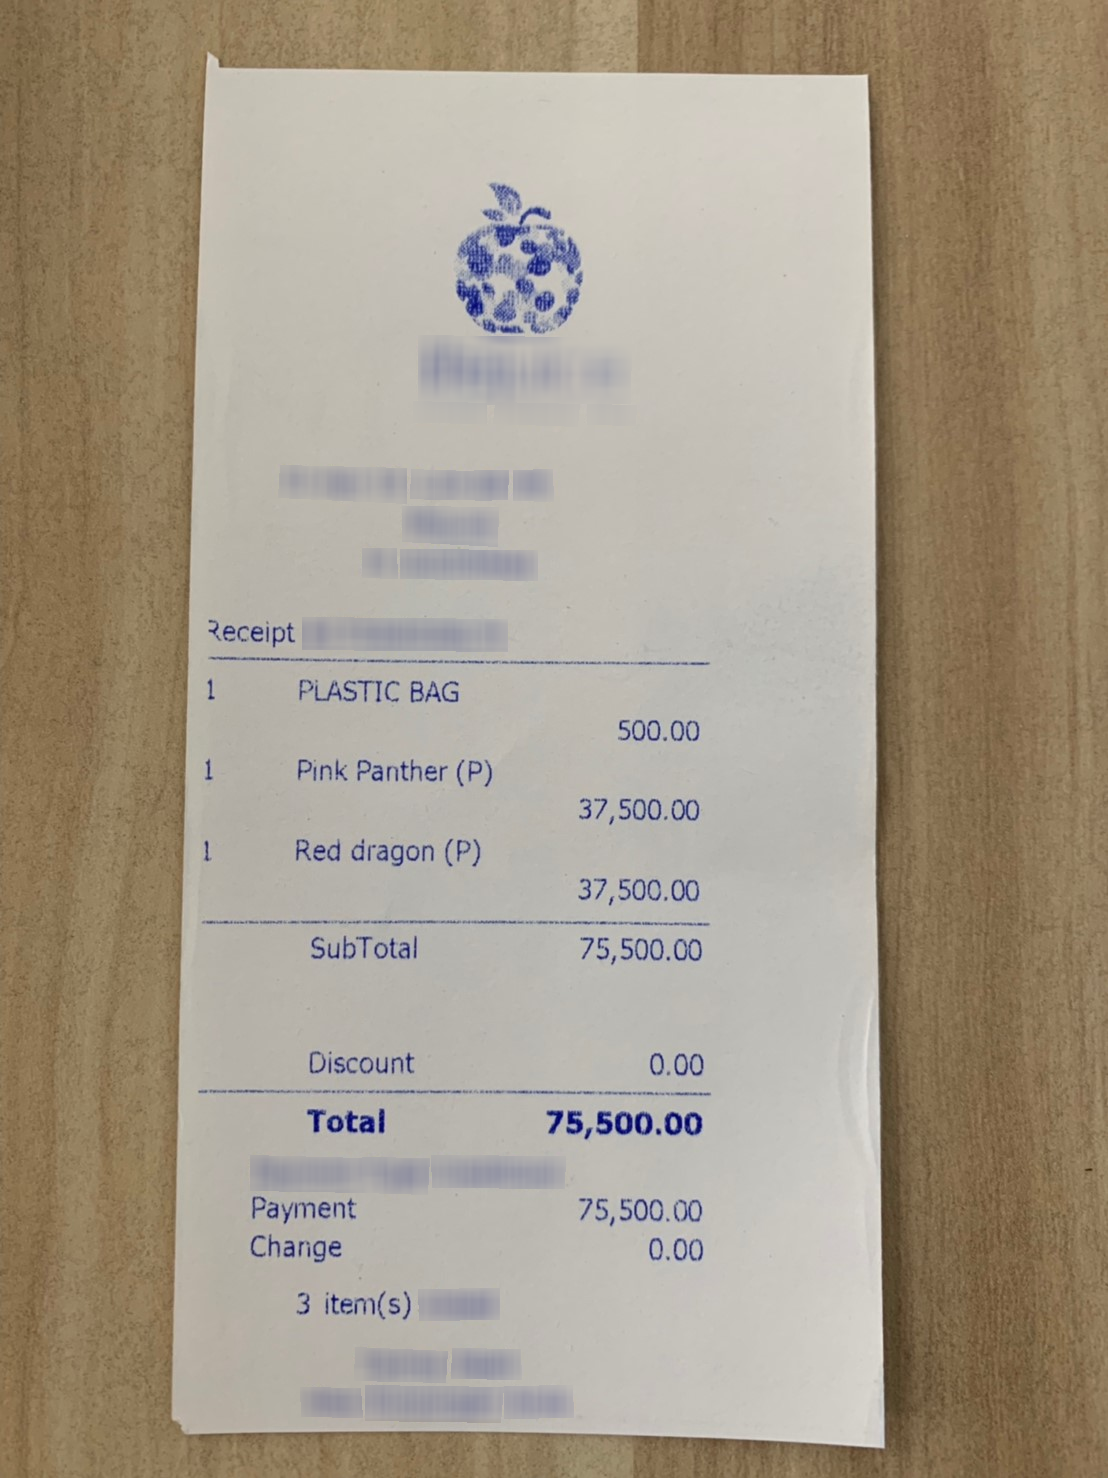
Number of items: 3
Subtotal: 75,500.00
Total: 75,500.00
OCR text regions:
text: PLASTIC
text: BAG
text: 1
text: 500.00
text: Pink
text: Panther
text: (P)
text: 1
text: 37,500.00
text: Subtotal
text: 75,500.00
text: Discount
text: 0.00
text: Total
text: 75,500.00
text: Payment
text: 75,500.00
text: Change
text: 0.00
text: 3
text: item(s)
text: Red
text: dragon
text: (P)
text: 1
text: 37,500.00